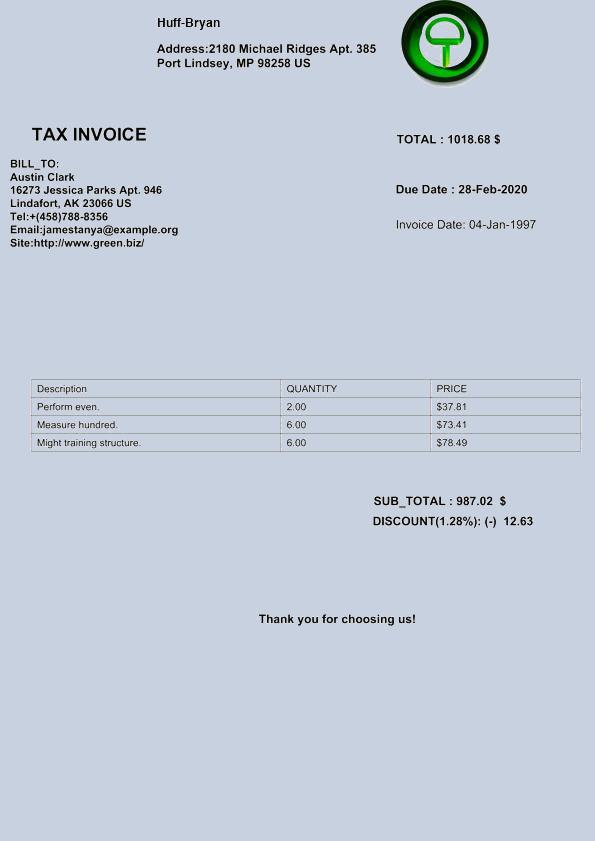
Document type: Invoice